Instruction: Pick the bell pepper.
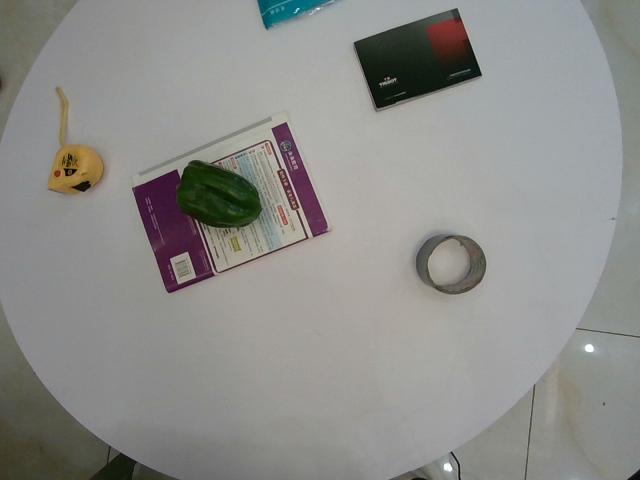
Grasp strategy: vertical